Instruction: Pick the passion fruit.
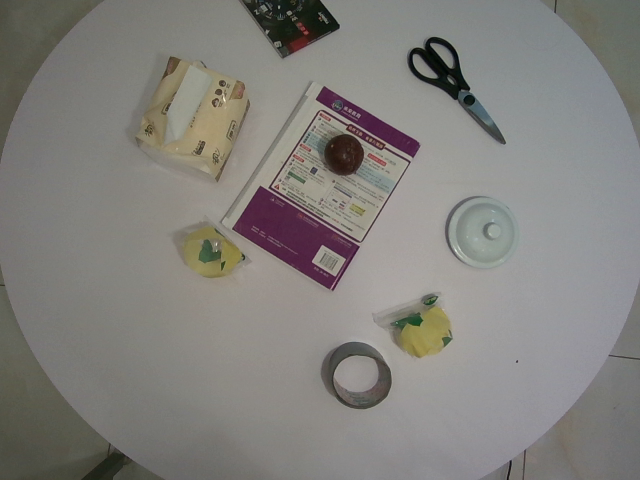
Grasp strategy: vertical